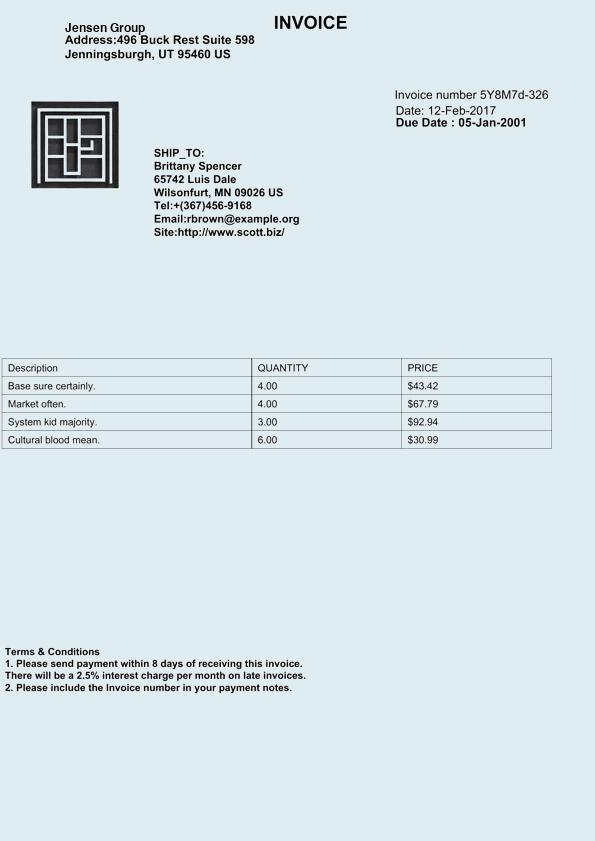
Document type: Invoice